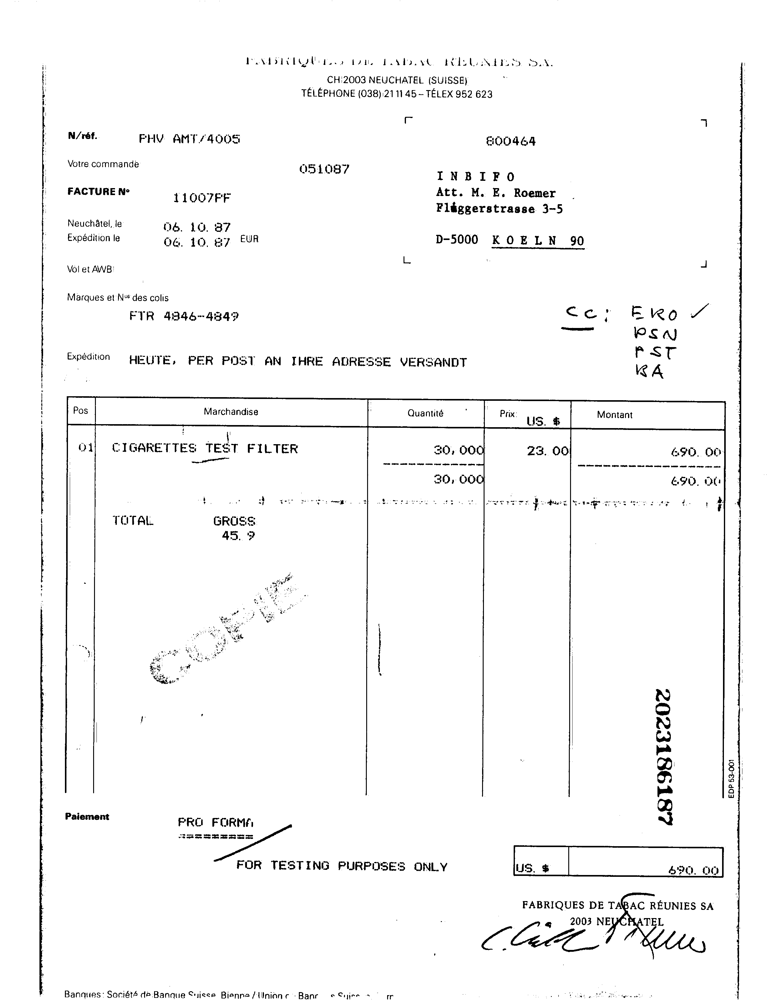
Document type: Invoice